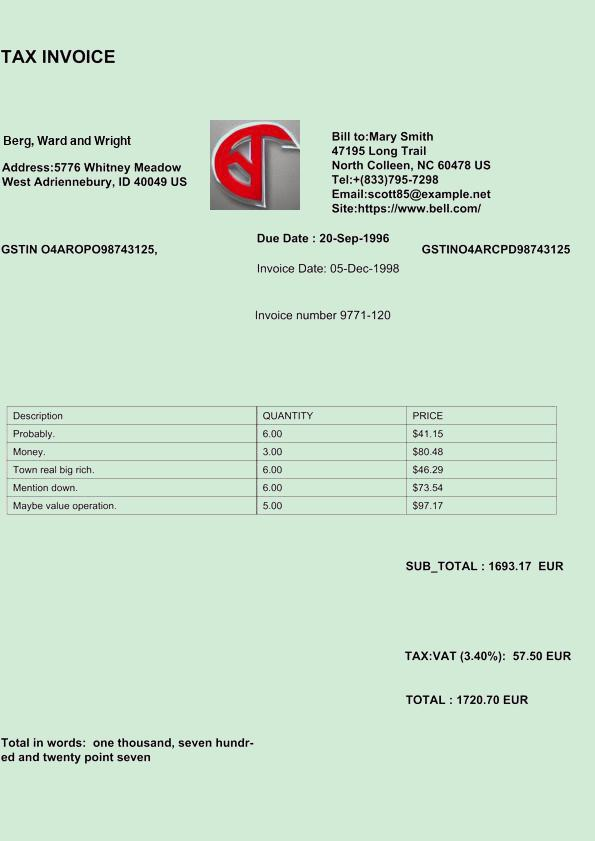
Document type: Invoice